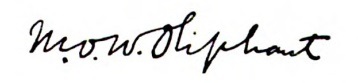
Signature of: margaret oliphant